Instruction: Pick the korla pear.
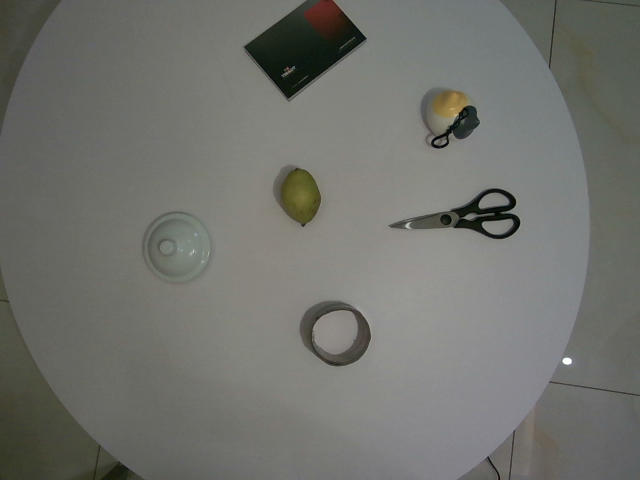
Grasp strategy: vertical